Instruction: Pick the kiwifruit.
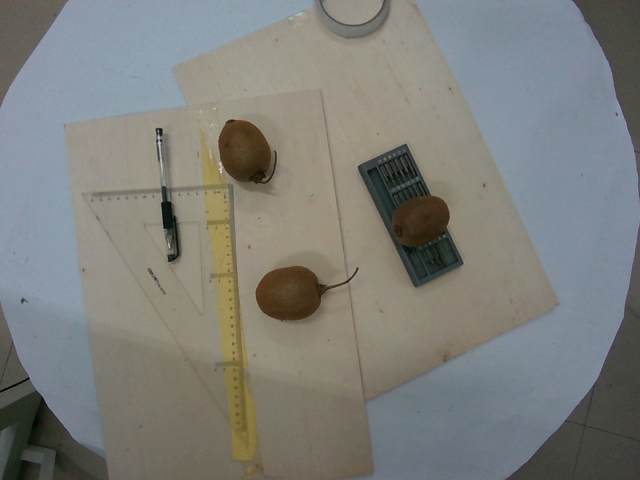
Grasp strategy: vertical